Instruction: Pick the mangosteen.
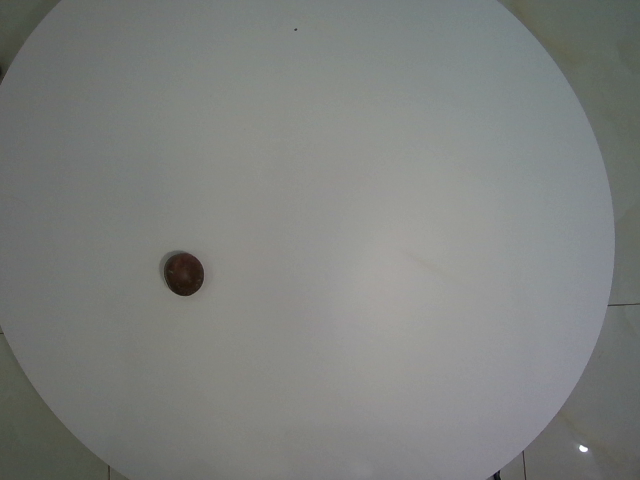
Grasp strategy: vertical